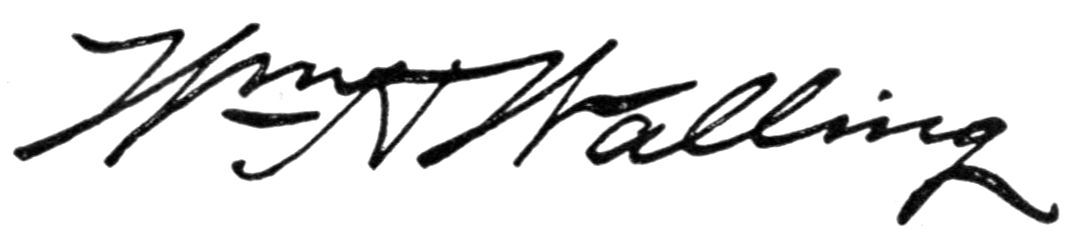
Signature of: william h walling